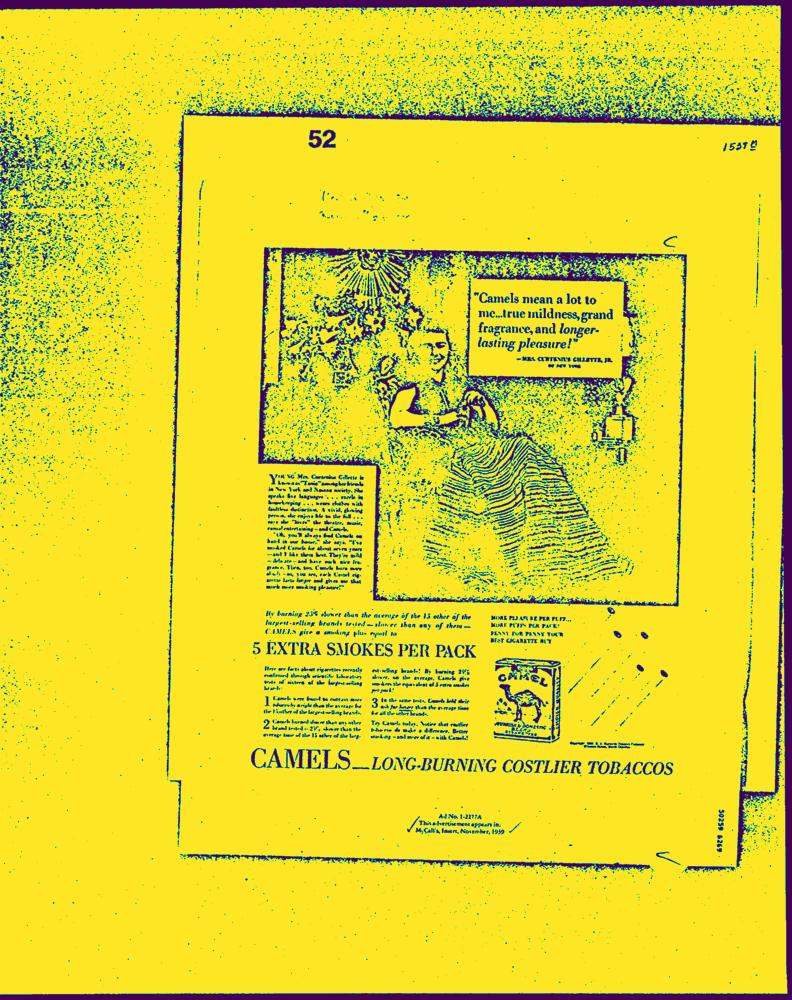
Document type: AD